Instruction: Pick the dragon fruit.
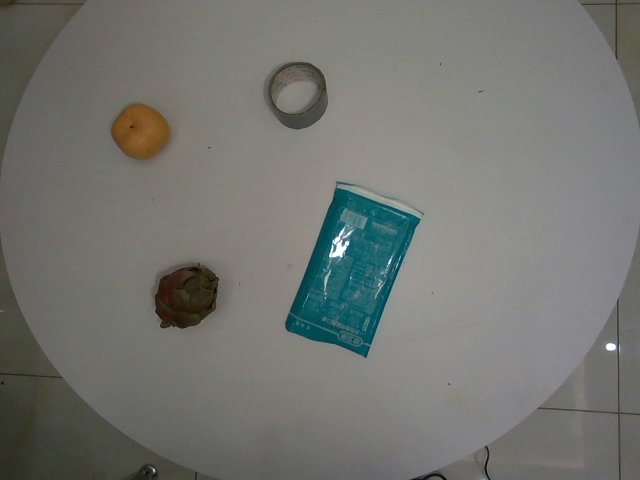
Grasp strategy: vertical